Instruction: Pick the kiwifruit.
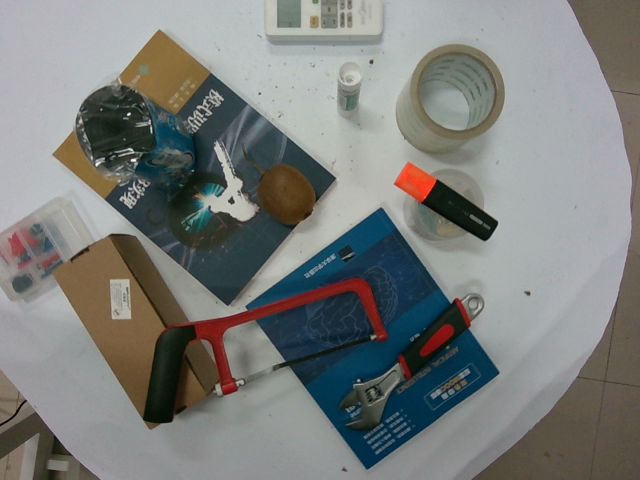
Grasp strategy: vertical